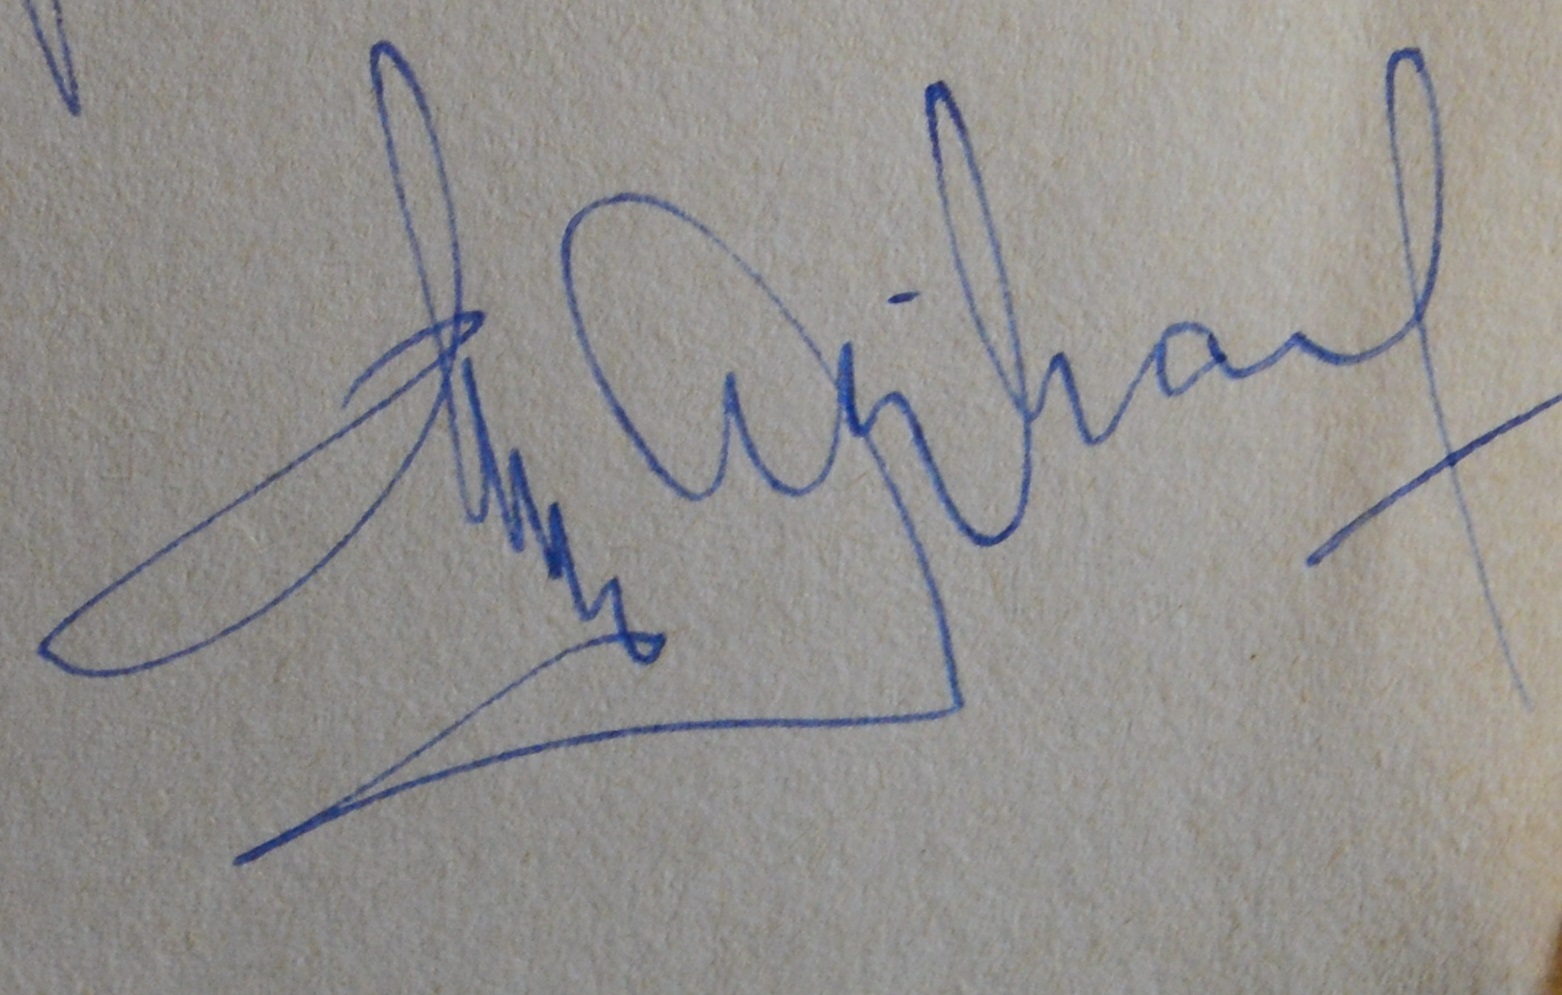
Signature of: maurice bidaux